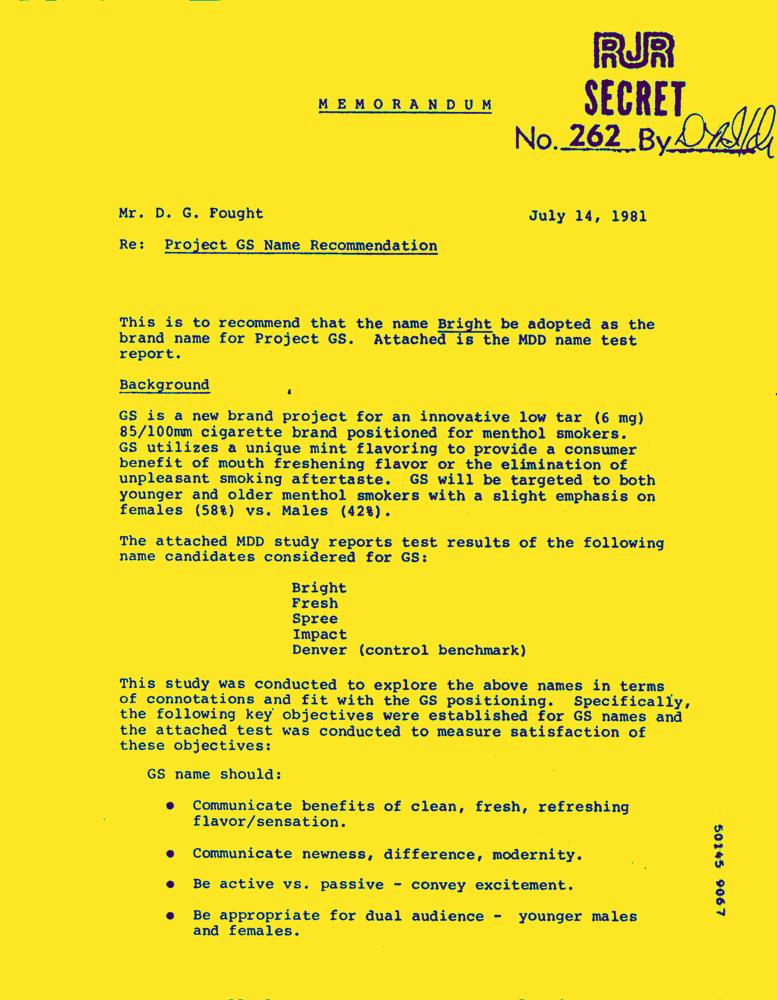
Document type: Letter-Doc